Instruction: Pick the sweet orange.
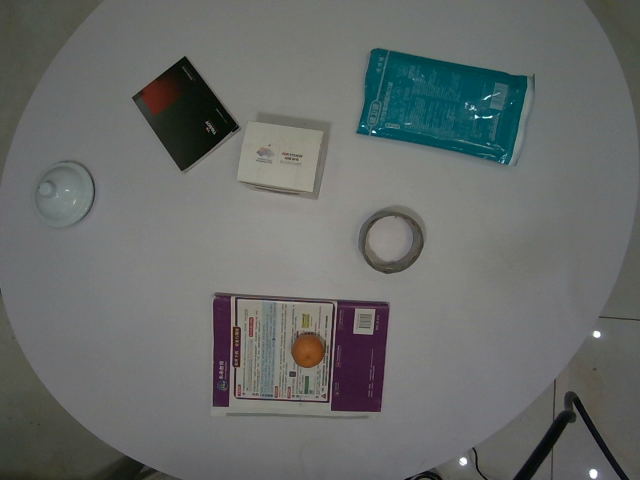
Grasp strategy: vertical